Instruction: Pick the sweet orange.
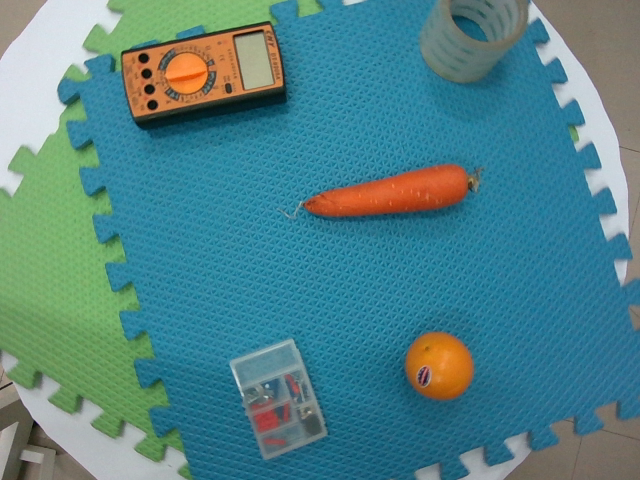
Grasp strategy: vertical